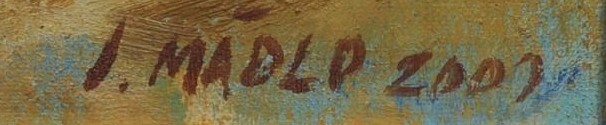
Signature of: jiří mádlo